Extract the amount written in words, the amount in digits, the name of the payee, the date on the cheque, and the bank's name from the image.
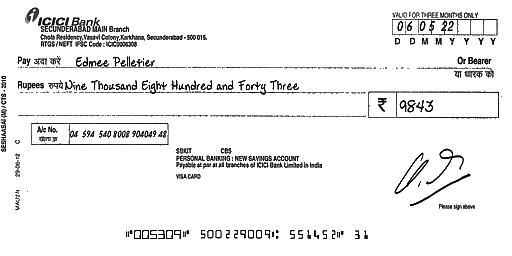
amt_in_words: Nine Thousand Eight Hundred and Forty Three
amt_in_figures: 9843
payee_name: Edmee Pelletier
bank_name: ICICI Bank
cheque_date: 06/05/22